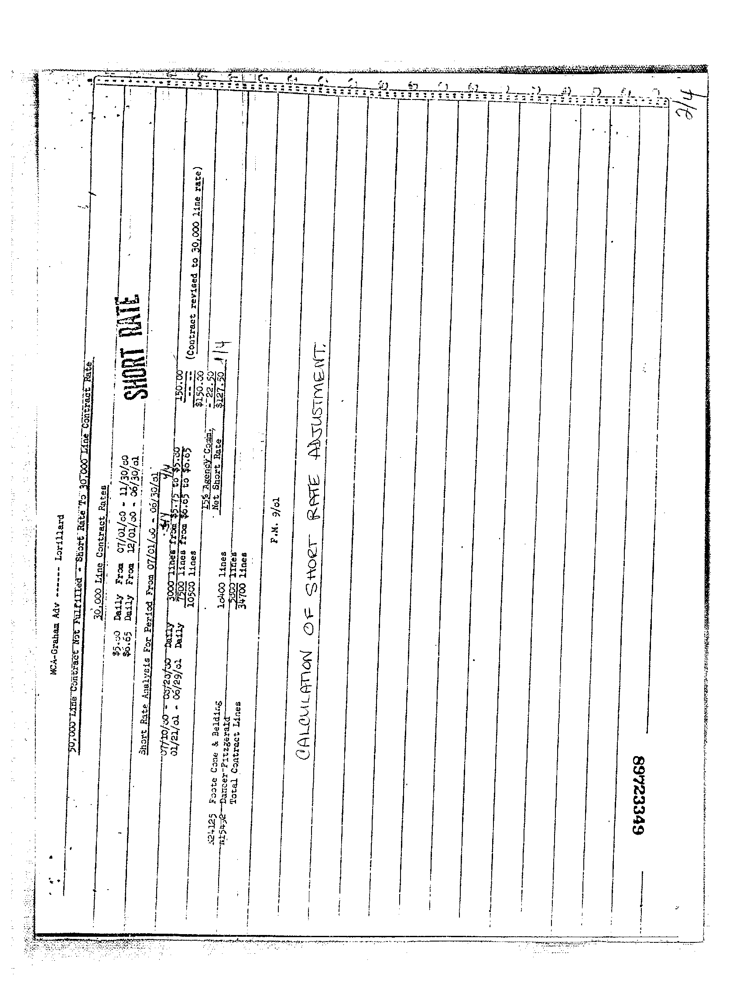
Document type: Invoice